Question: What type of tax is indicated in the document, personal property or real estate?
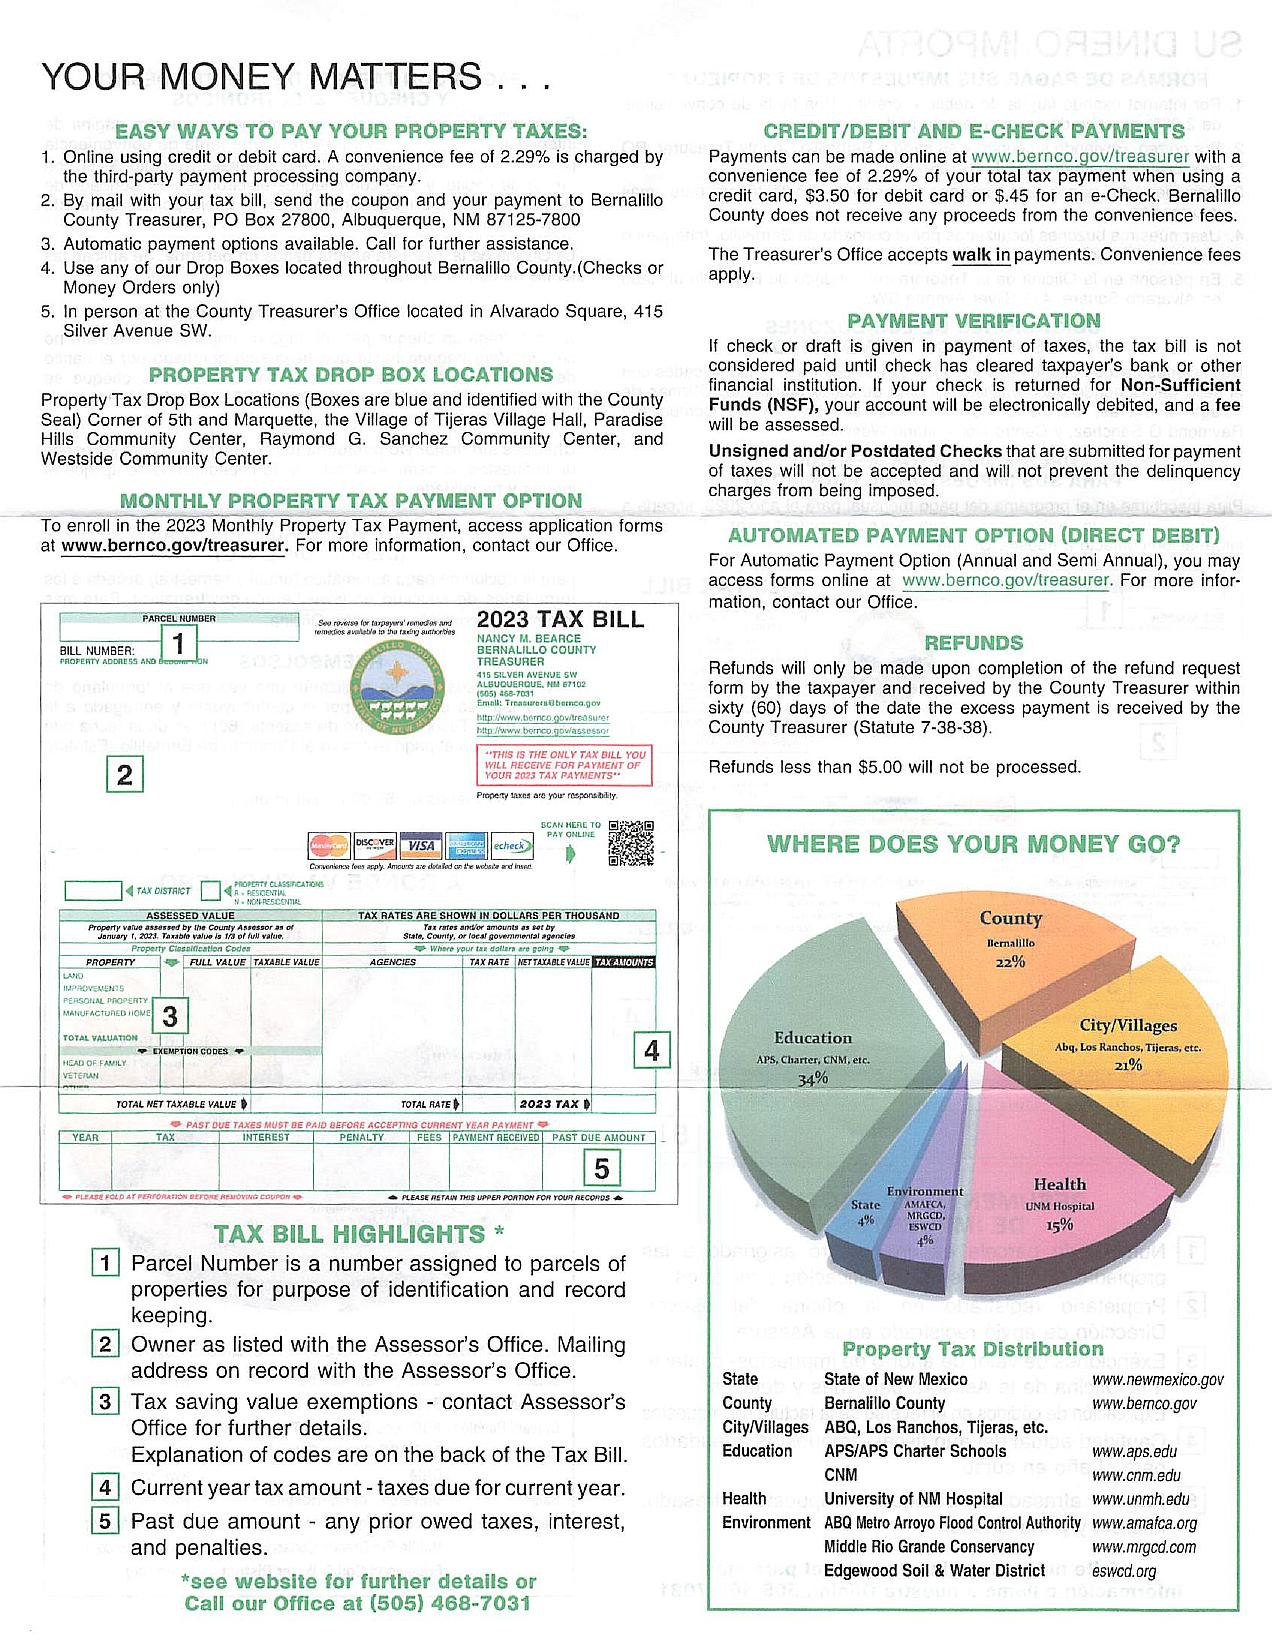
Answer: "Real Estate Tax"